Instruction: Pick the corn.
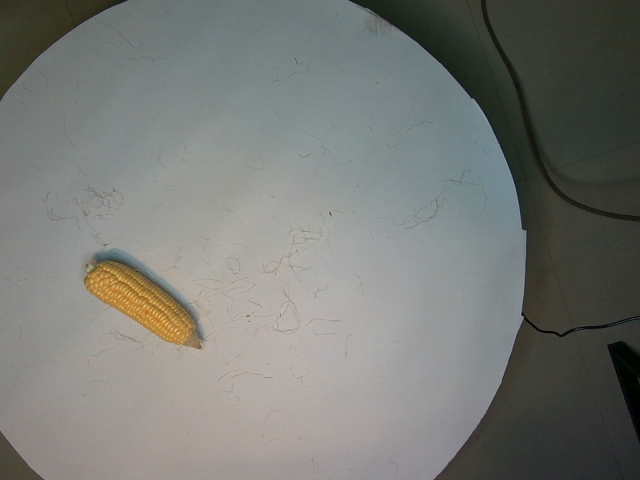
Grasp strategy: vertical